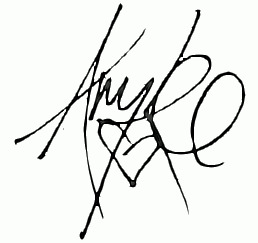
Signature of: amy lee